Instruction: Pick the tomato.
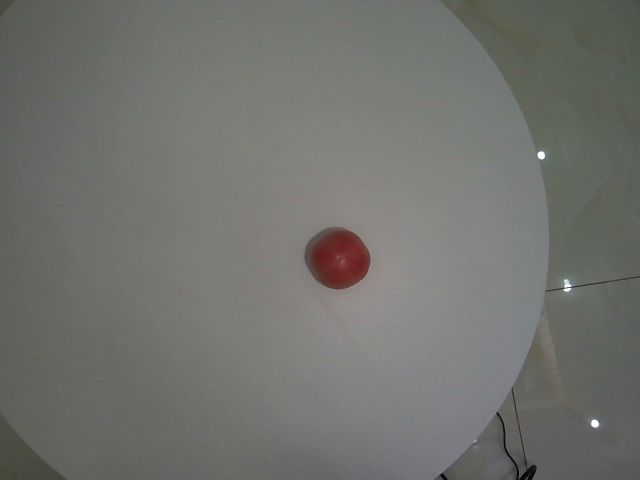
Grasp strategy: vertical